Question: What type of tax is indicated in the document, personal property or real estate?
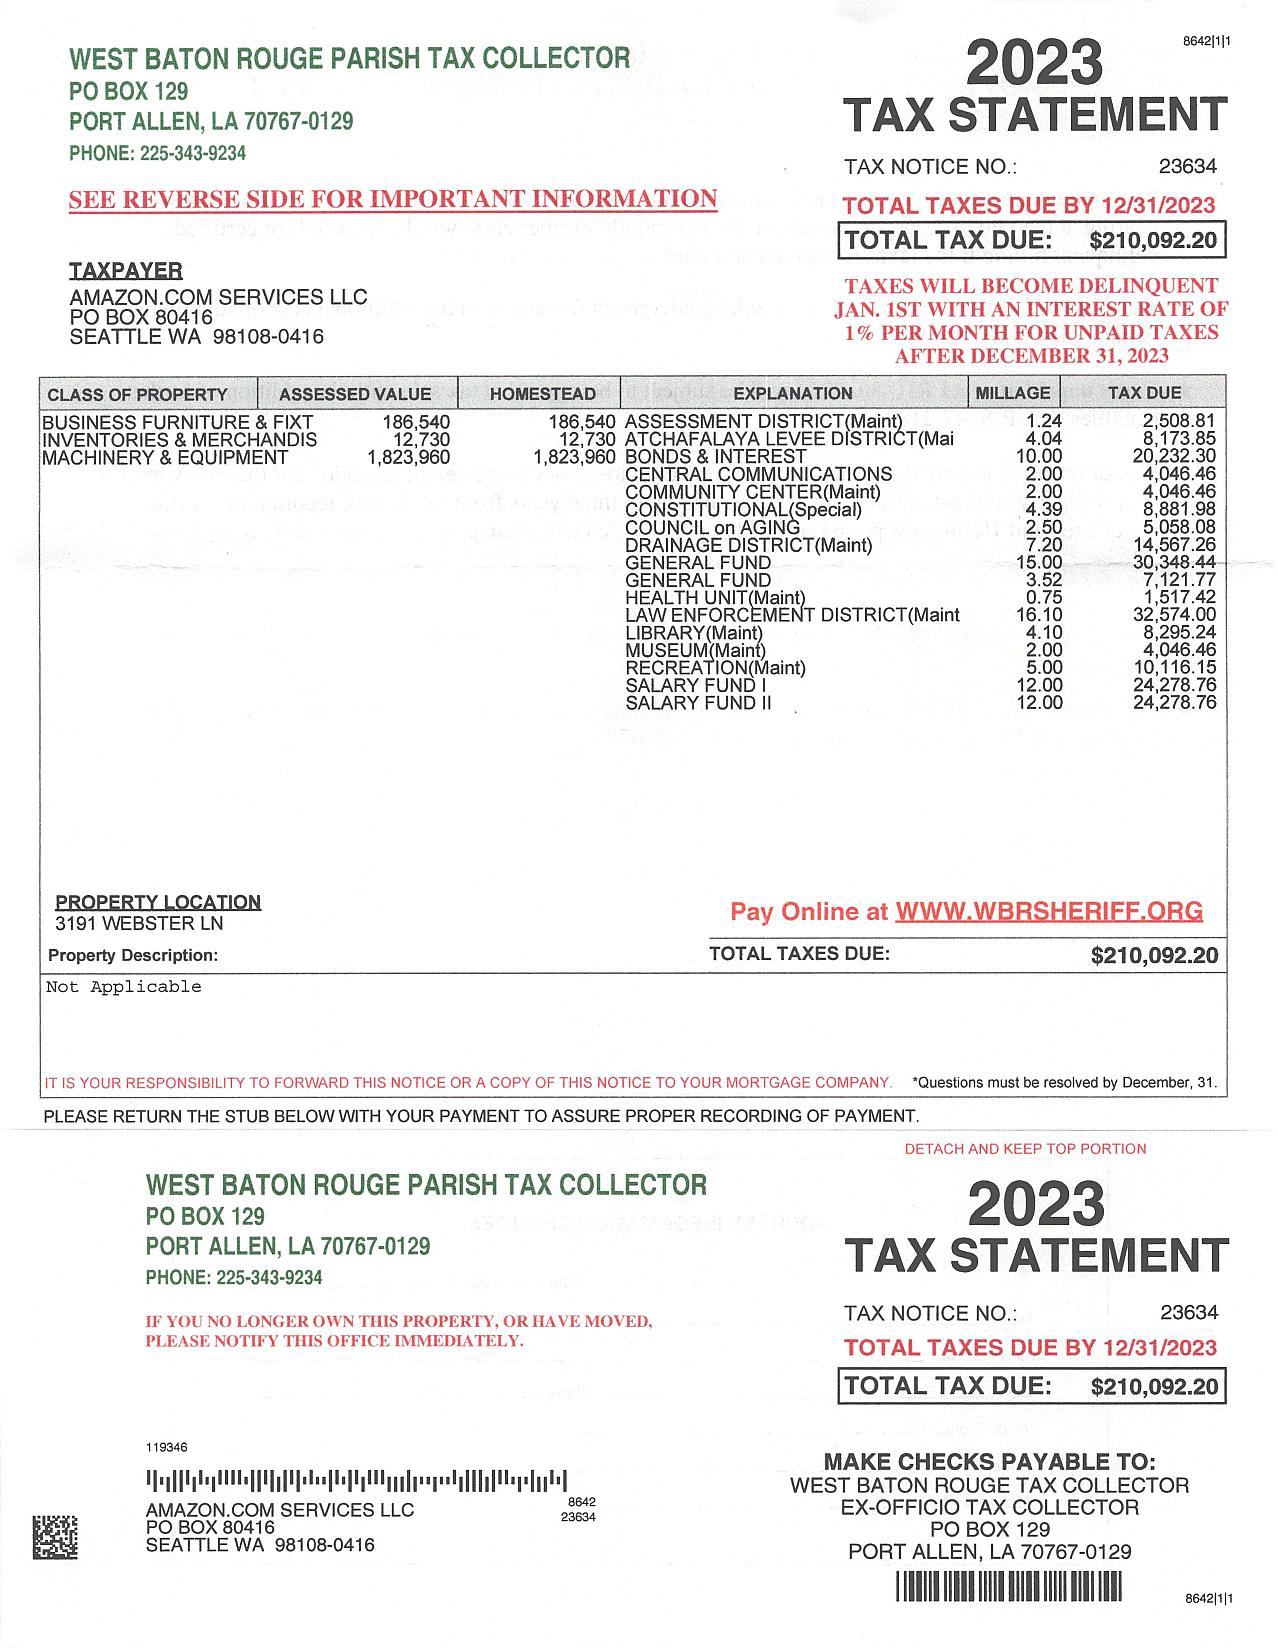
Answer: "Personal Property Tax"